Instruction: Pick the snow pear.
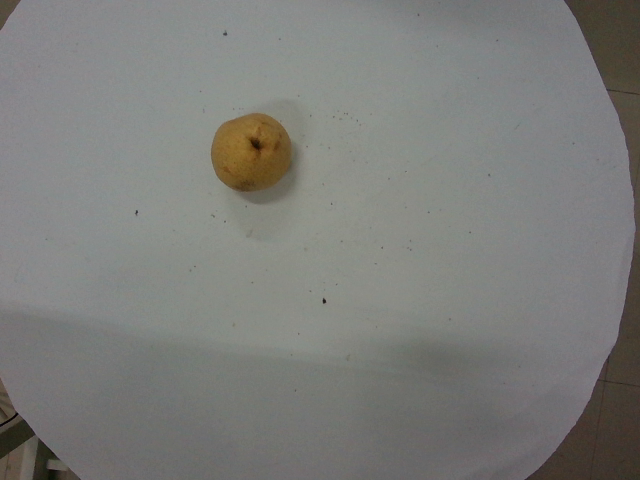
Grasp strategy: vertical